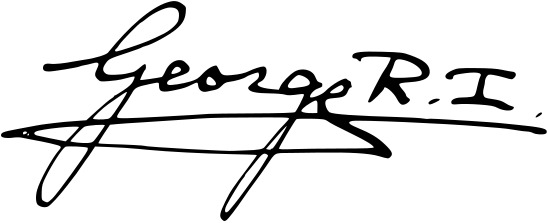
Signature of: george vi